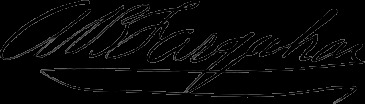
Signature of: arthur briggs farquhar